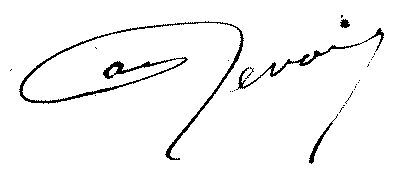
Signature of: henri révoil